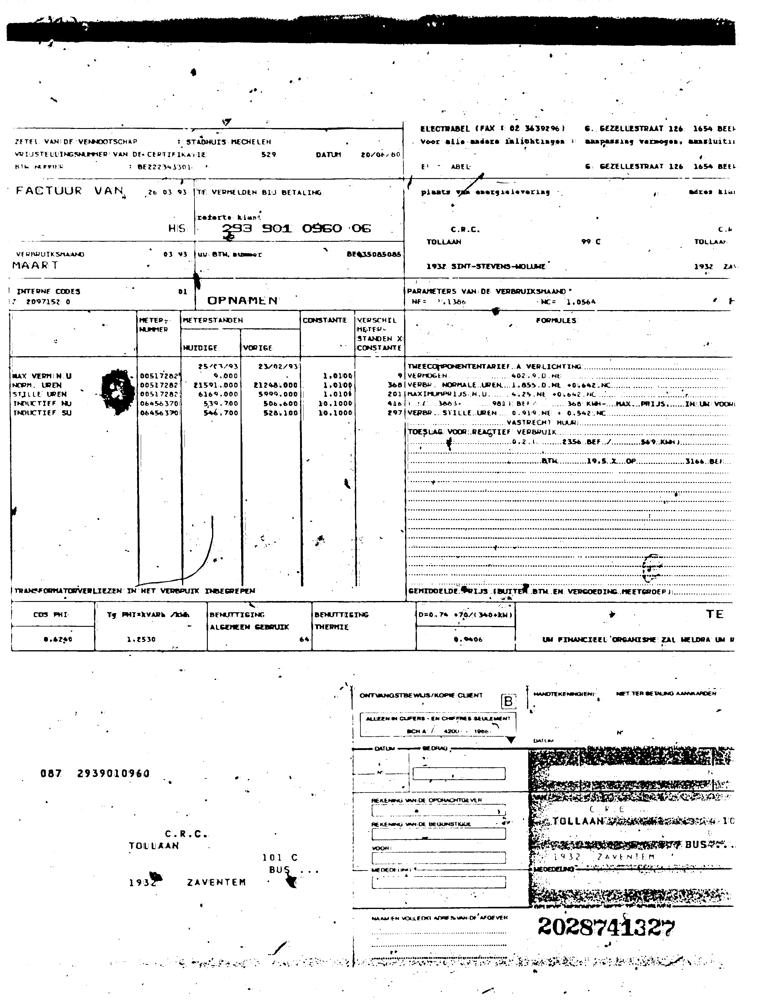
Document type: Invoice